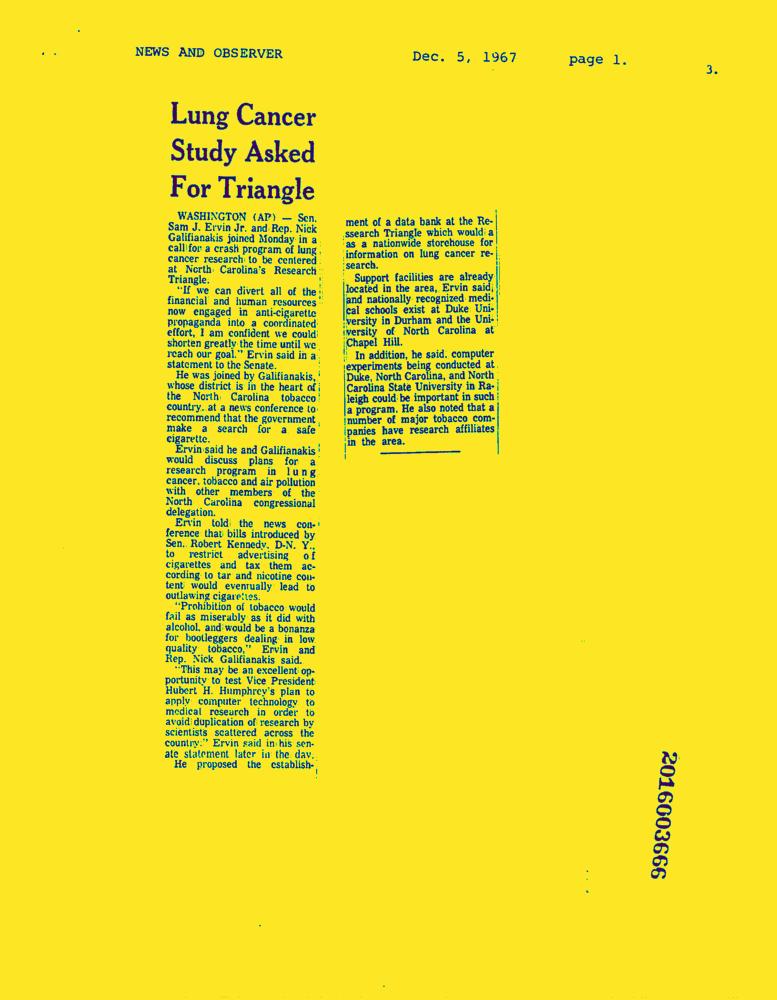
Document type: News-Article